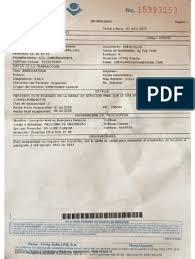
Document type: Invoice